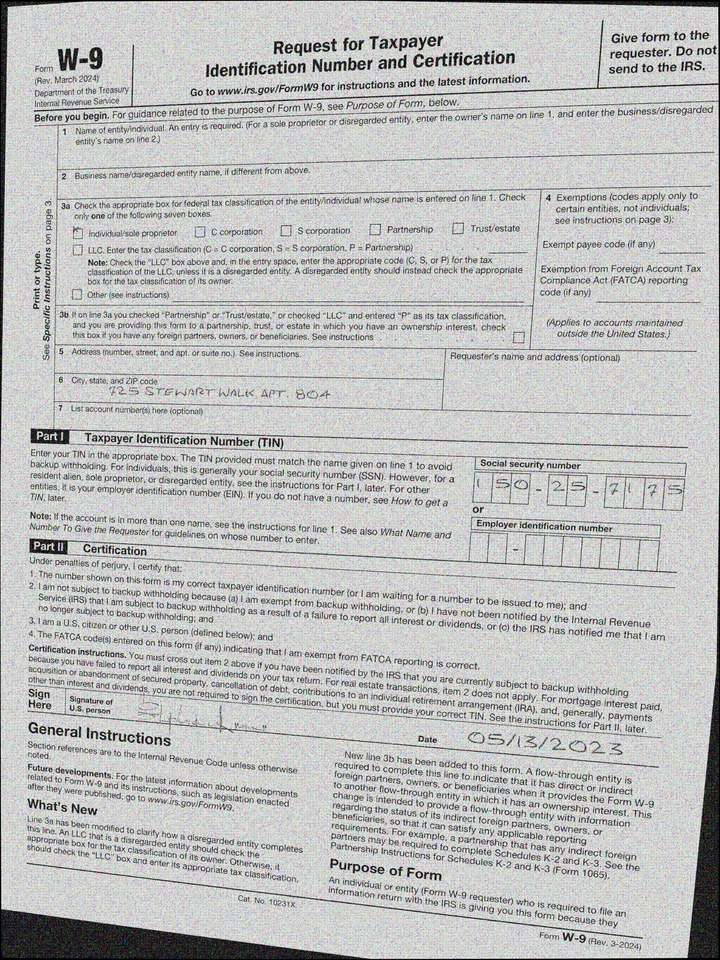
adr1: 725 Stewart Walk Apt. 804
cbx: yes
ssn: 150257175
sdt: 05/13/2023